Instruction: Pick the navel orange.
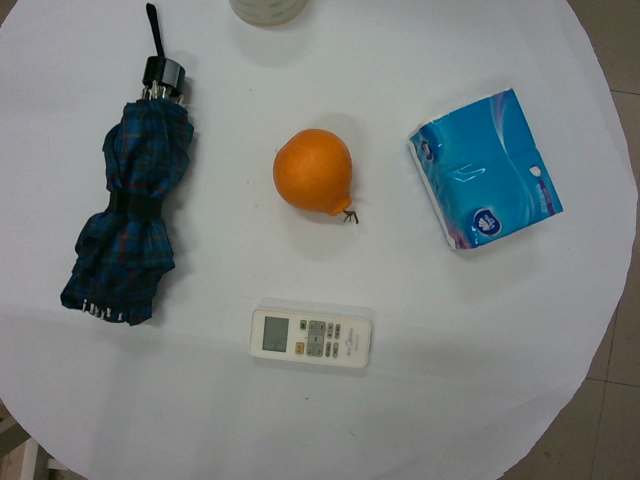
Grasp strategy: vertical